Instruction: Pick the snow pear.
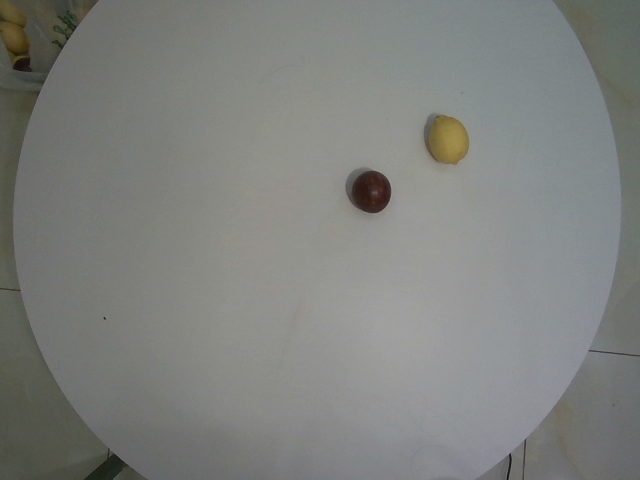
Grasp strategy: vertical